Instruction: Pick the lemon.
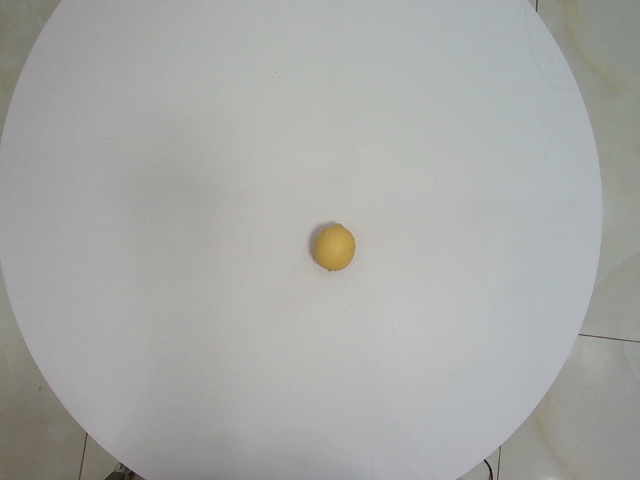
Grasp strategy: vertical